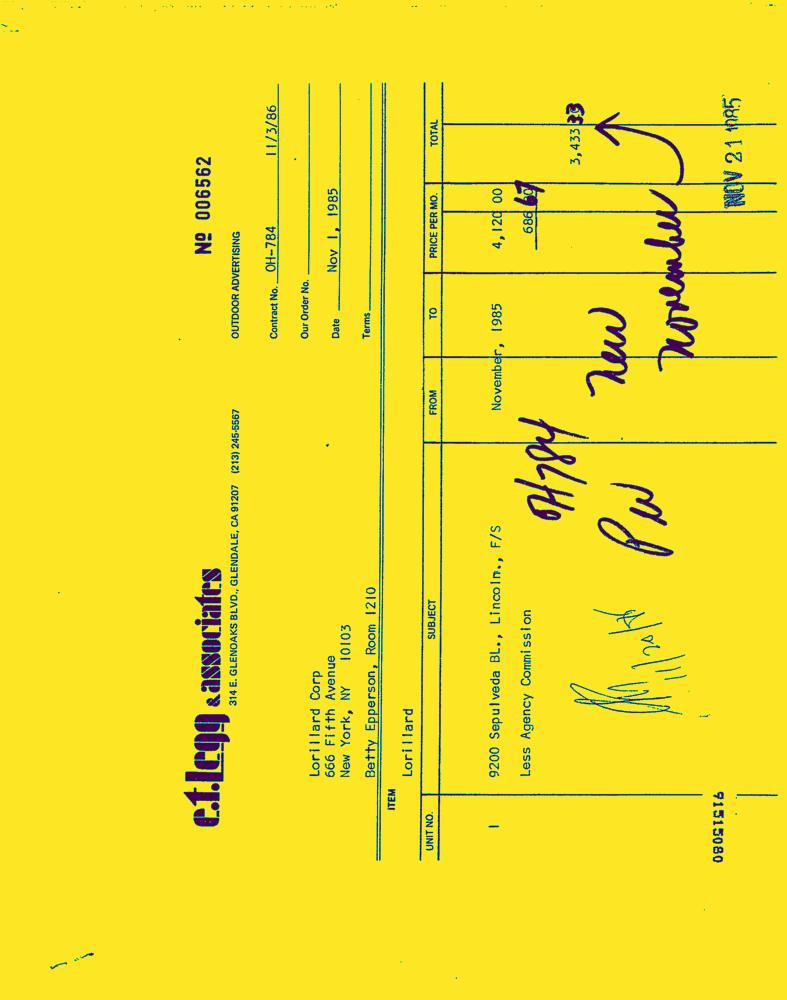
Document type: Invoice-Doc